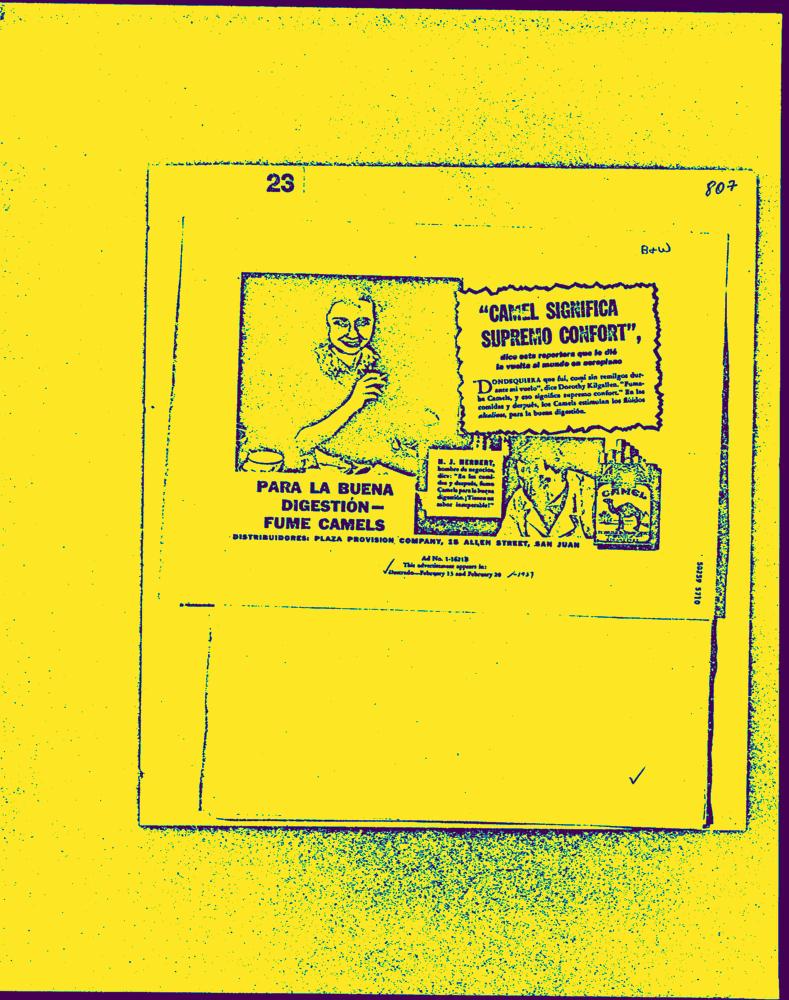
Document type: AD